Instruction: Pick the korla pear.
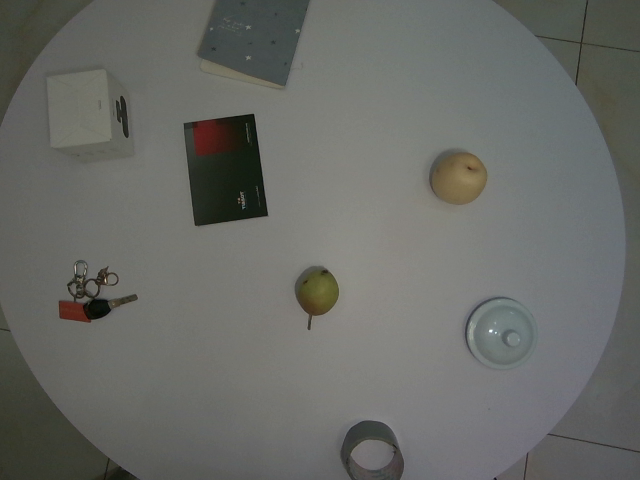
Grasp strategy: vertical